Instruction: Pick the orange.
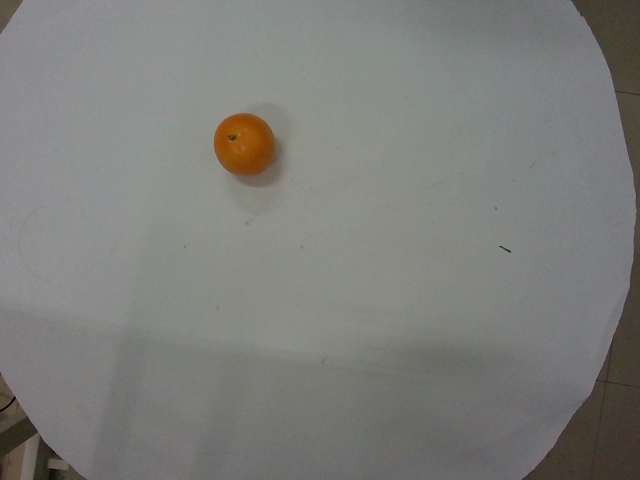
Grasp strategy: vertical